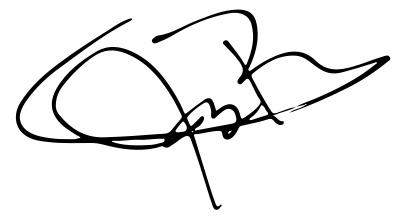
Signature of: jeremy renner